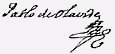
Signature of: pablo de olavide